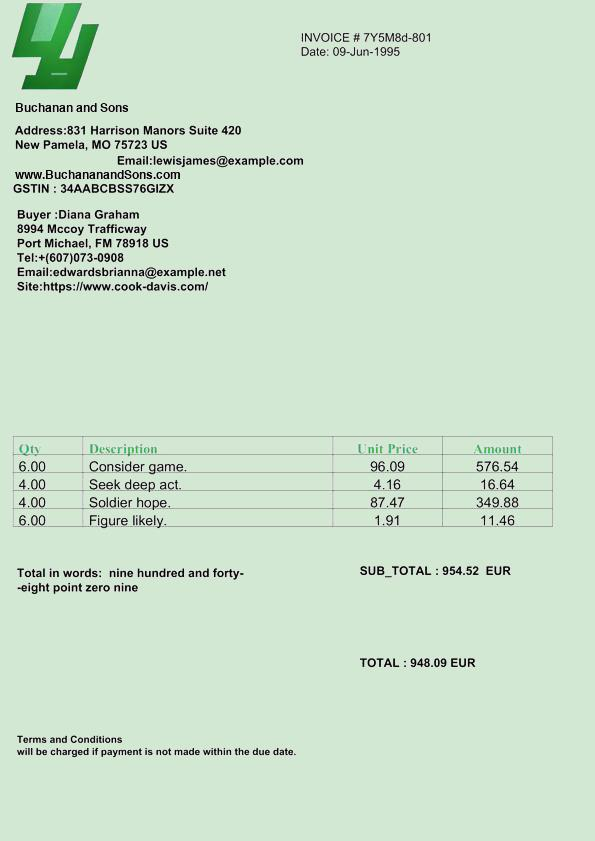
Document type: Invoice